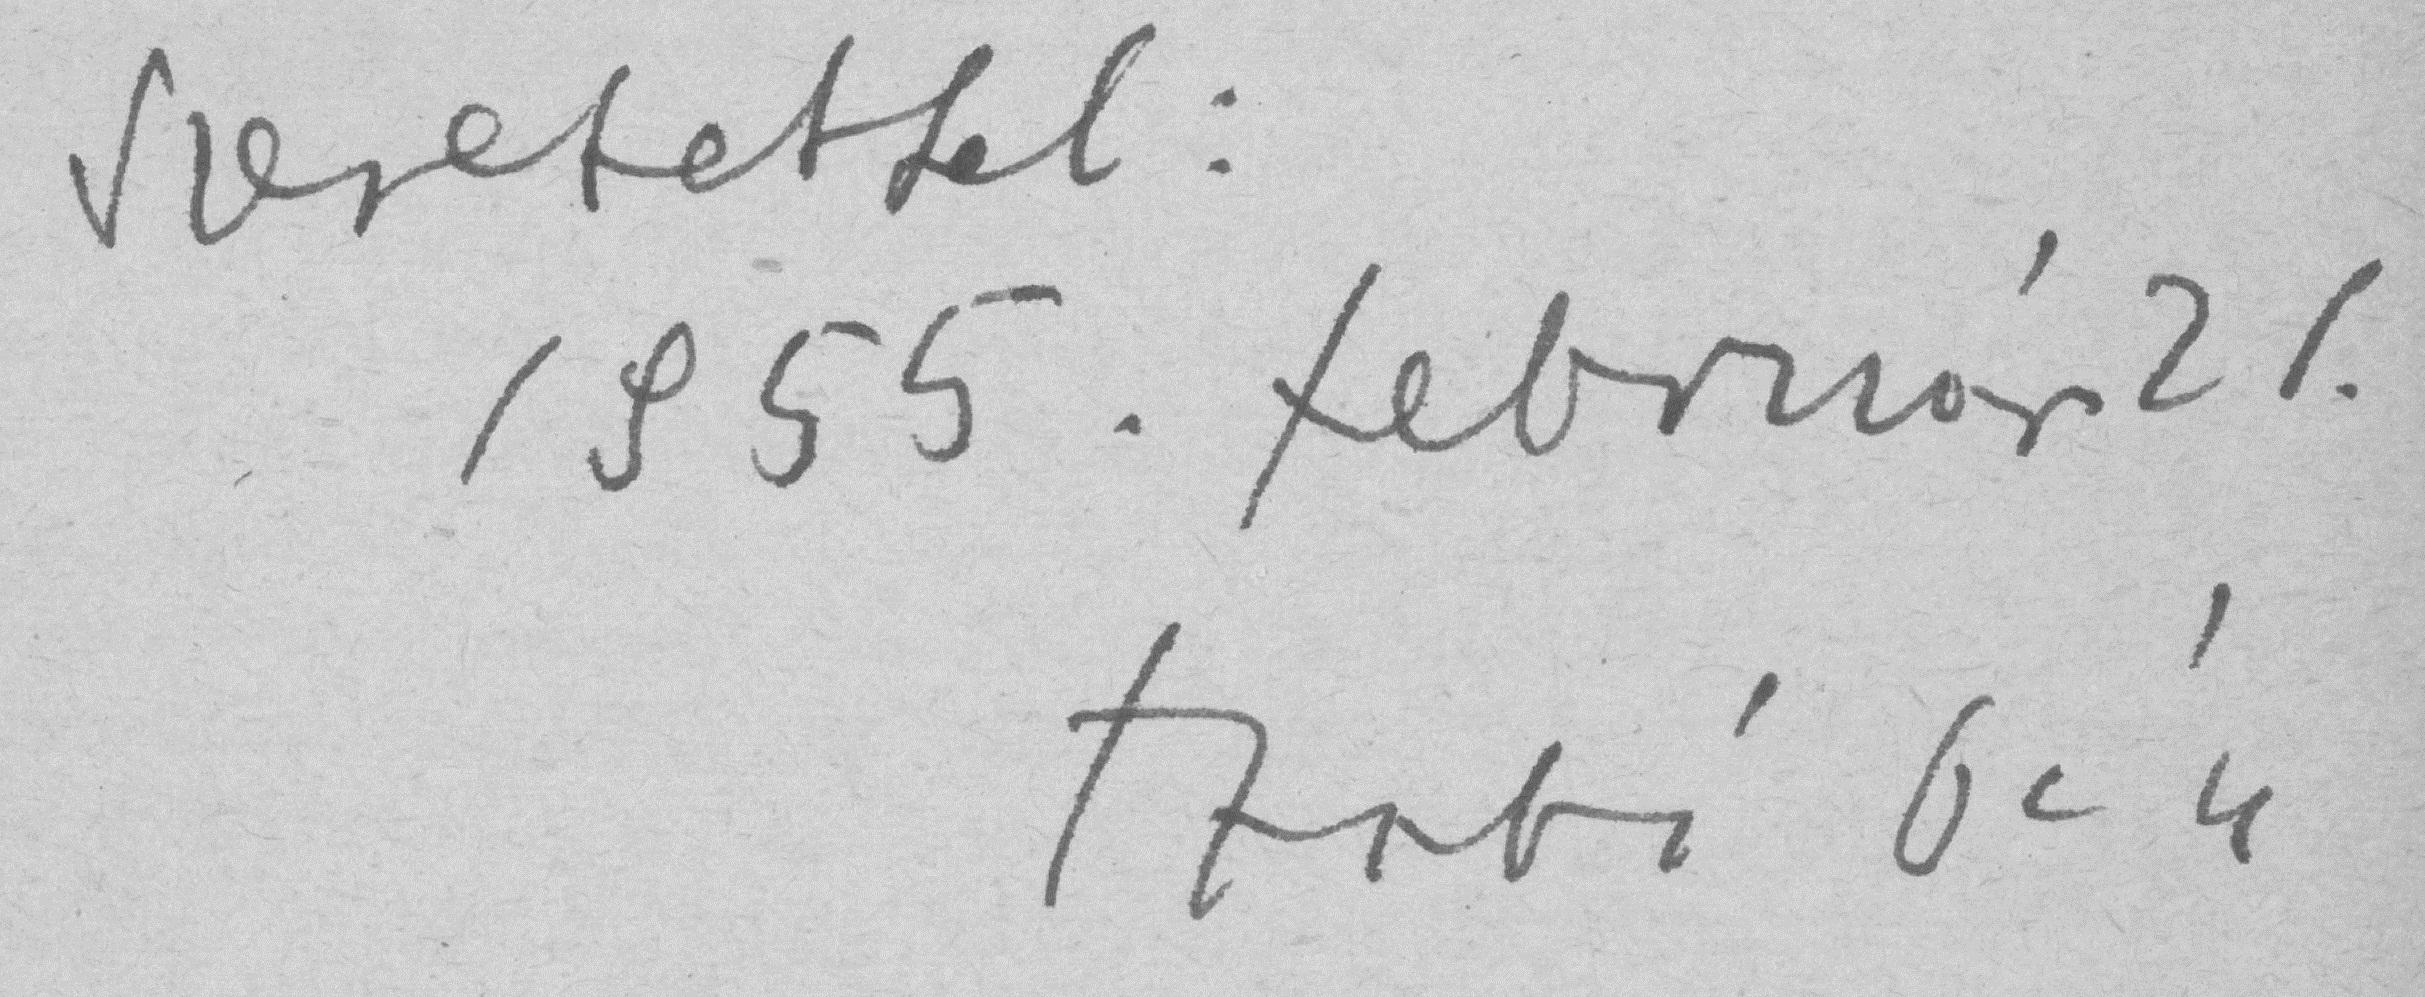
Signature of: pál szabó